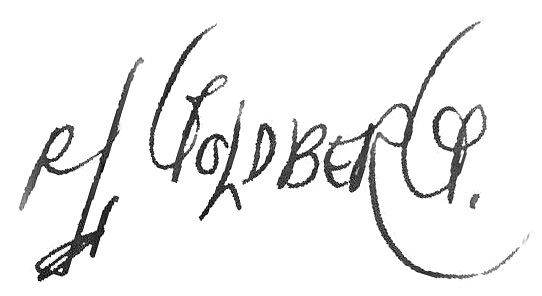
Signature of: rube goldberg